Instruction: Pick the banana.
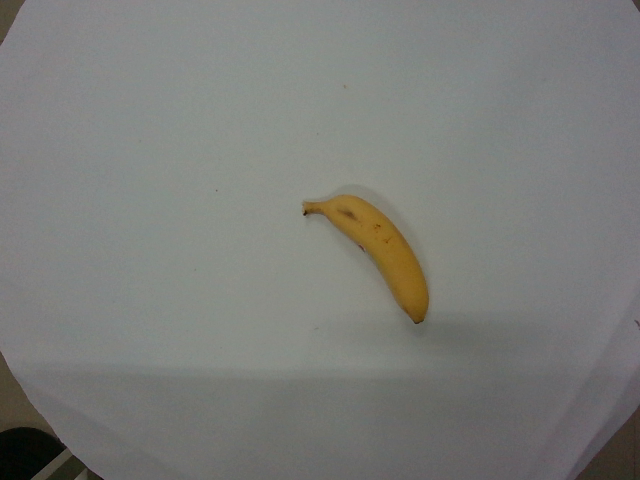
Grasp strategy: vertical